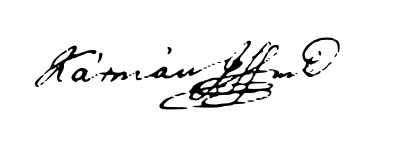
Signature of: józsef kármán